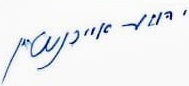
Signature of: q117211829